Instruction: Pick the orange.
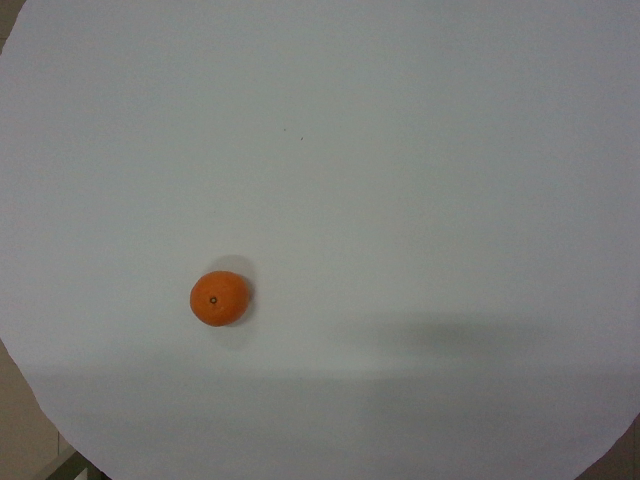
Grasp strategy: vertical